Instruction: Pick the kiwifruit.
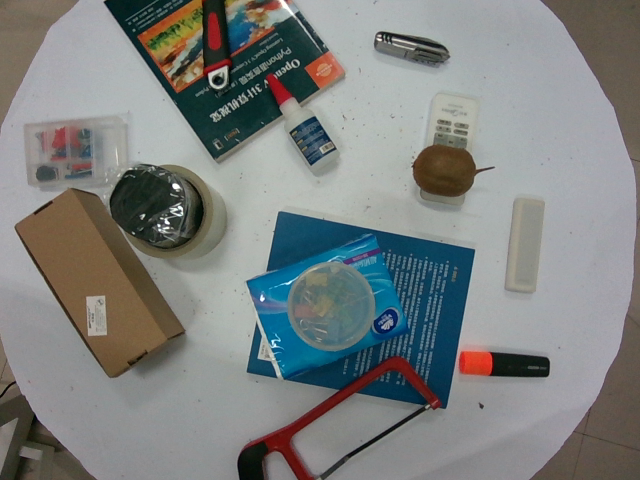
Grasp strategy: vertical